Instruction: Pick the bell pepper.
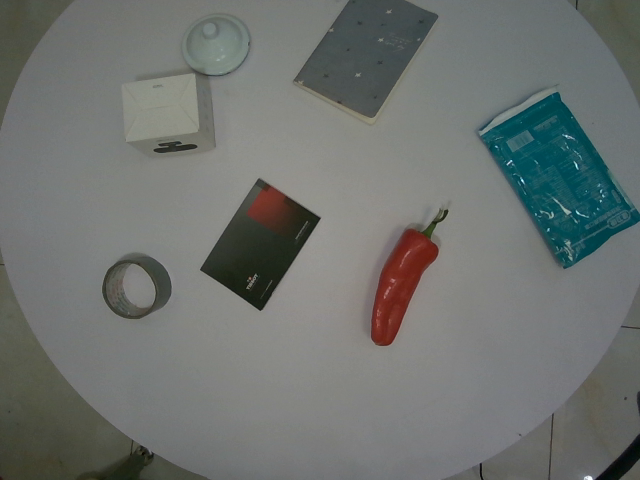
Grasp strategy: vertical